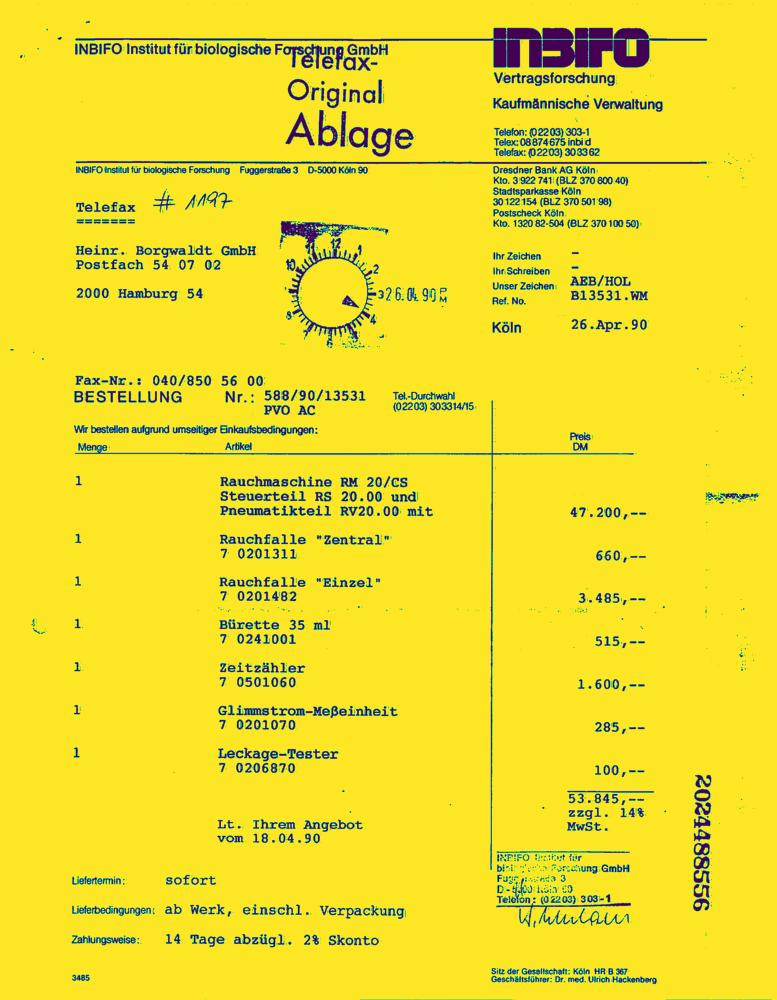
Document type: Invoice-Doc